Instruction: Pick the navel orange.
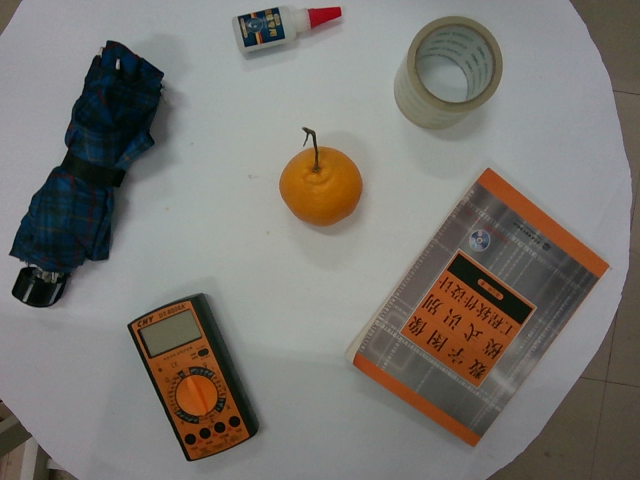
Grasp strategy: vertical